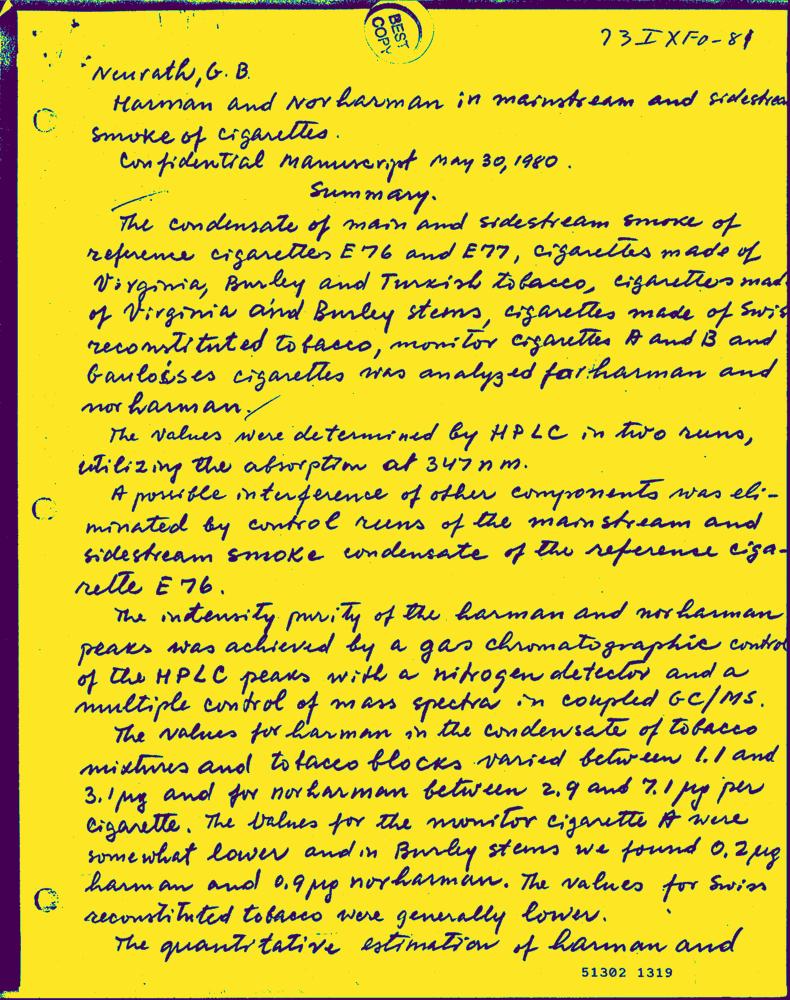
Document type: Hand-Written